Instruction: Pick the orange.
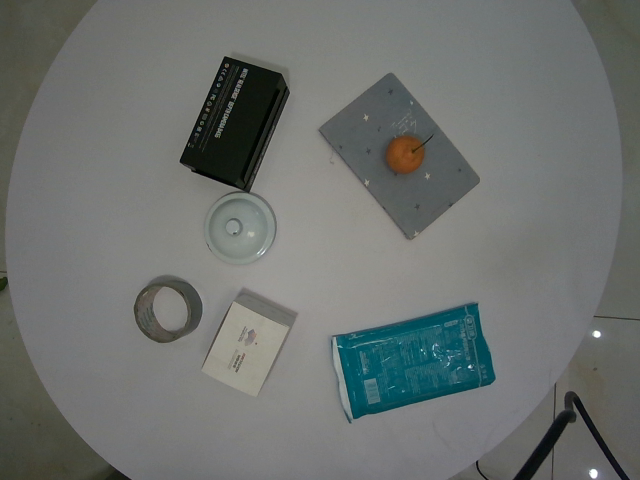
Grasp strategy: vertical